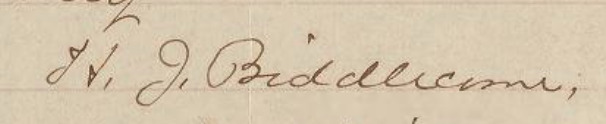
Signature of: hannah j biddlecome